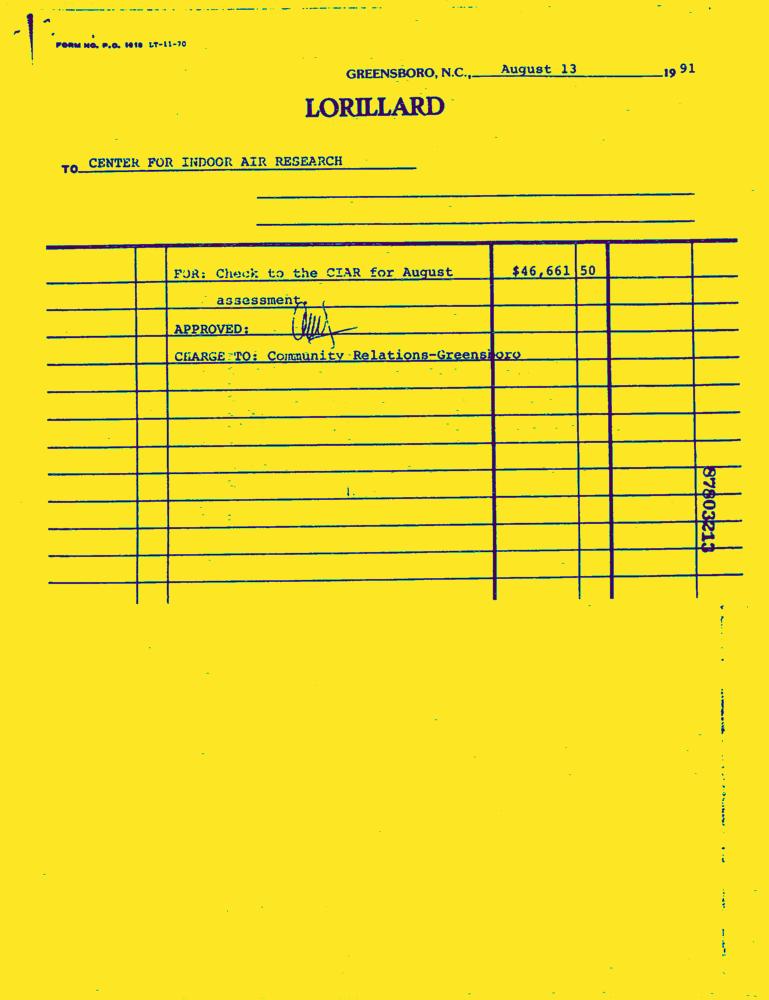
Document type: Invoice-Doc